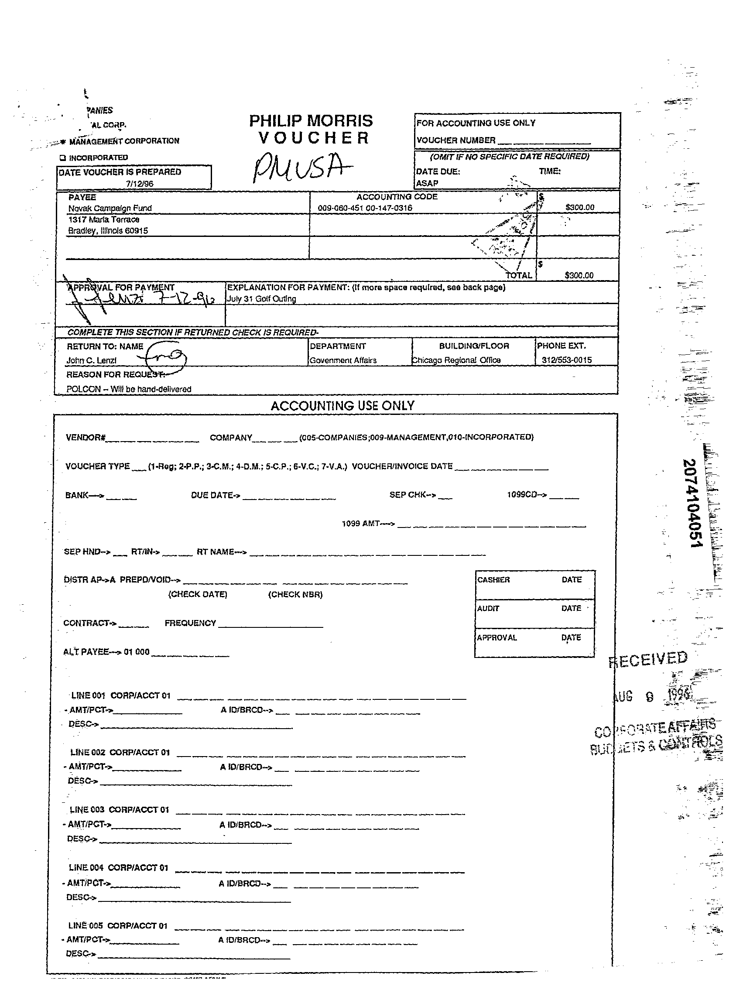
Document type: Invoice